Question: What type of tax is indicated in the document, personal property or real estate?
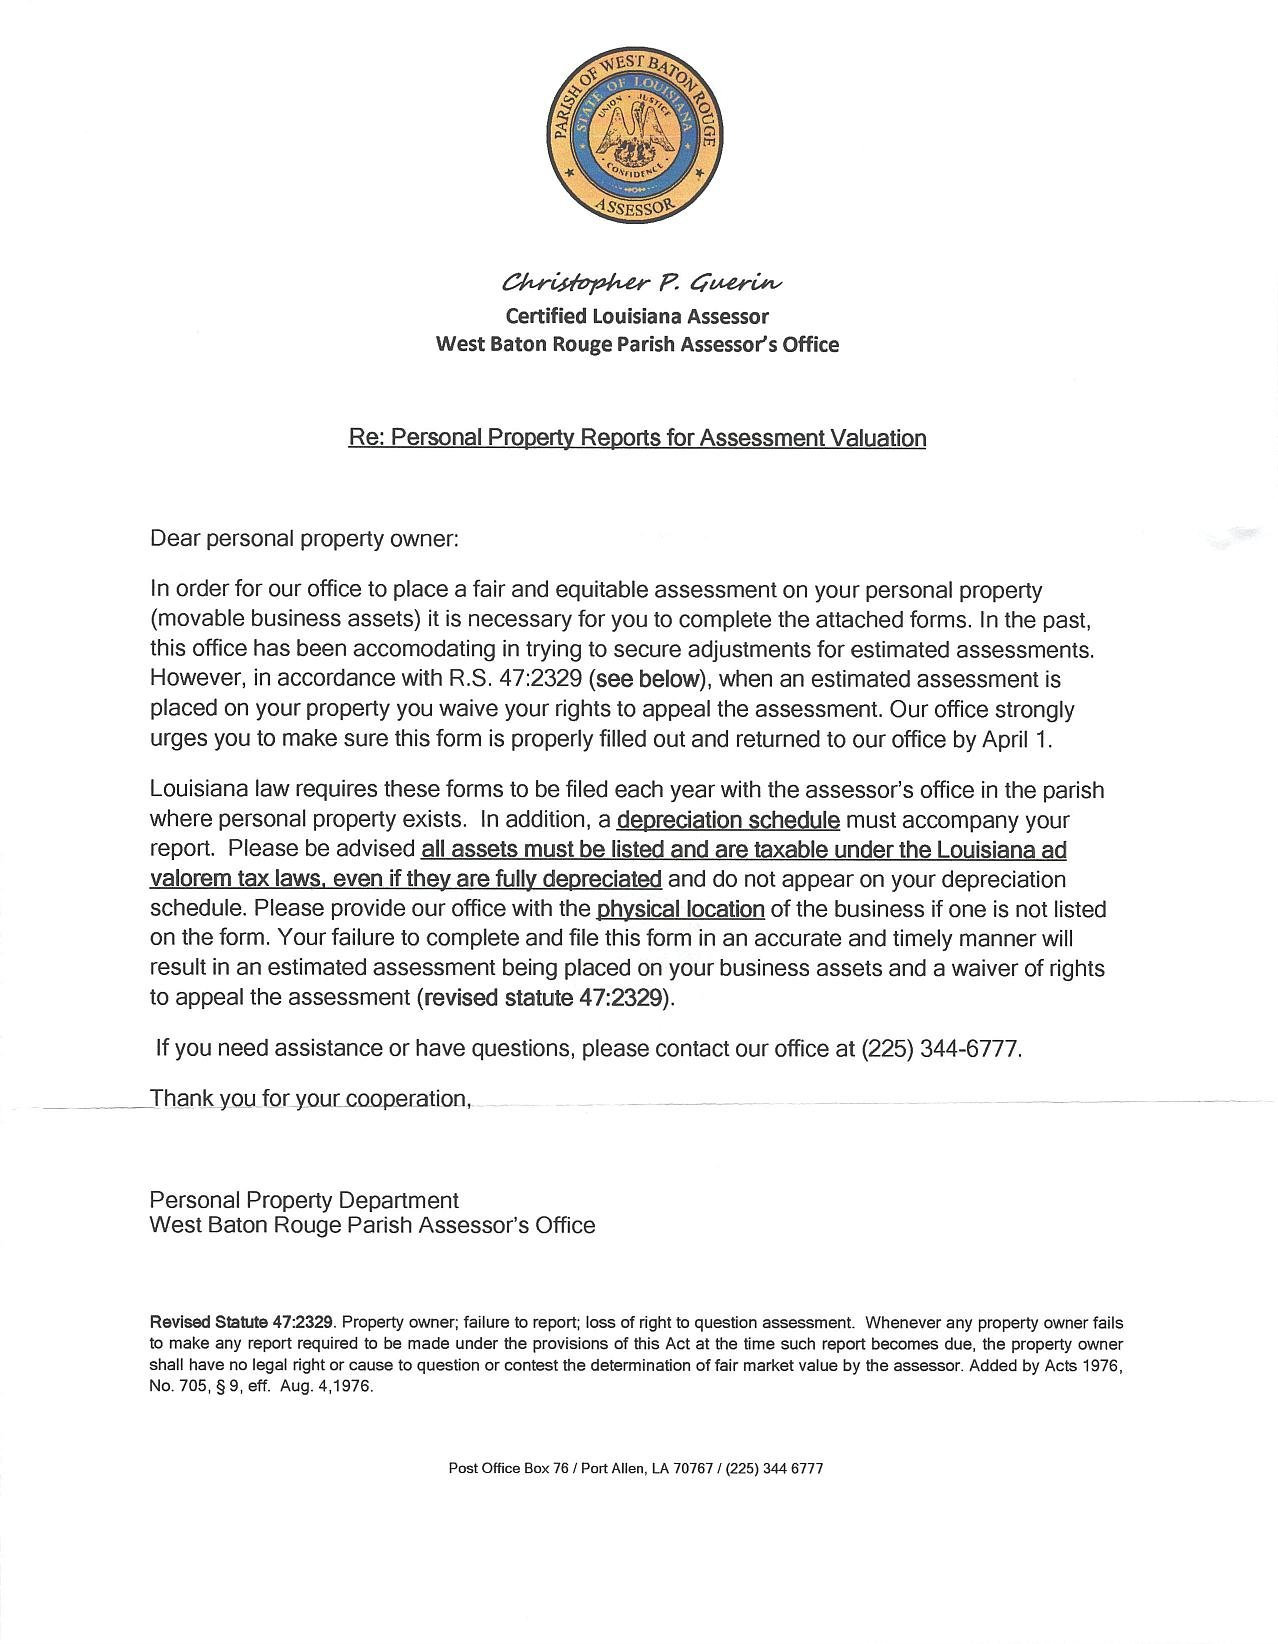
Answer: "Personal Property"